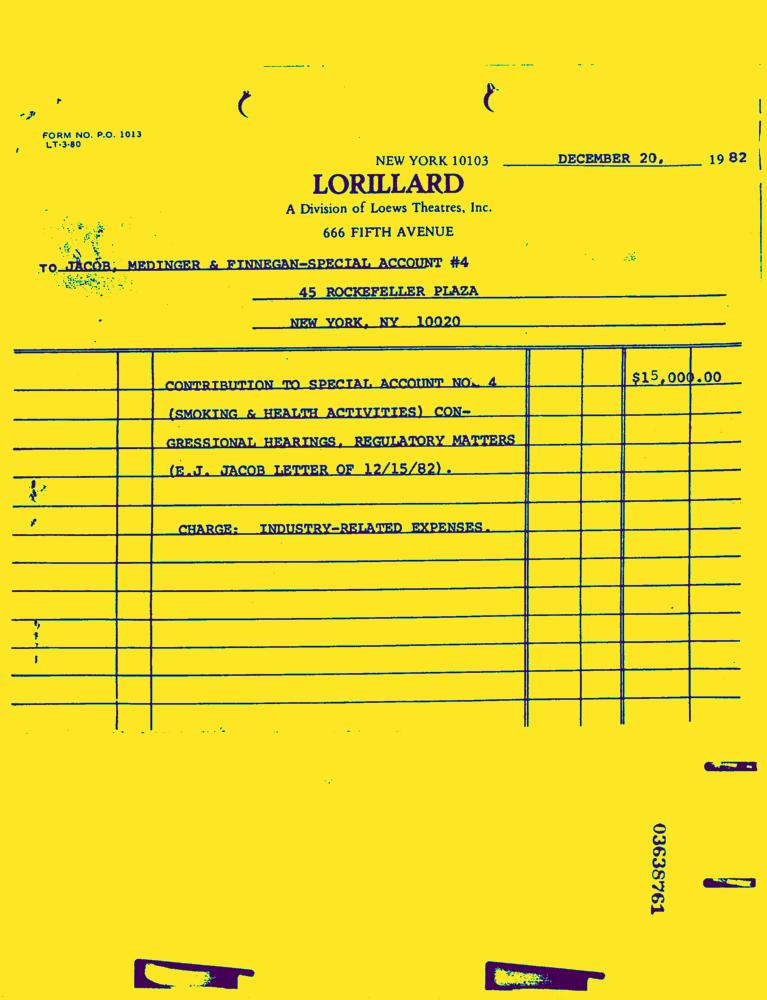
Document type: Invoice-Doc